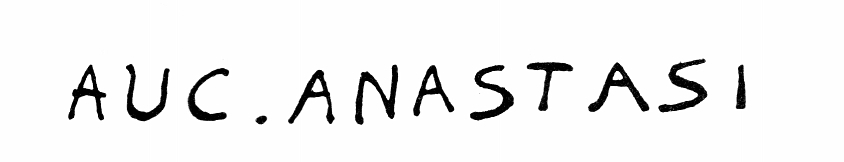
Signature of: auguste anastasi